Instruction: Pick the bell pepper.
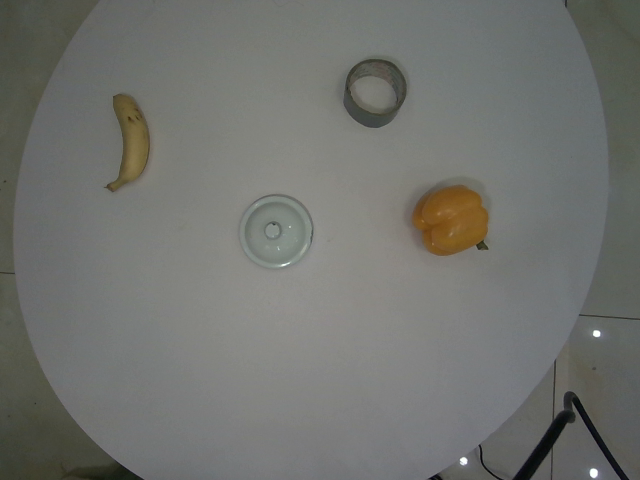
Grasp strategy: vertical